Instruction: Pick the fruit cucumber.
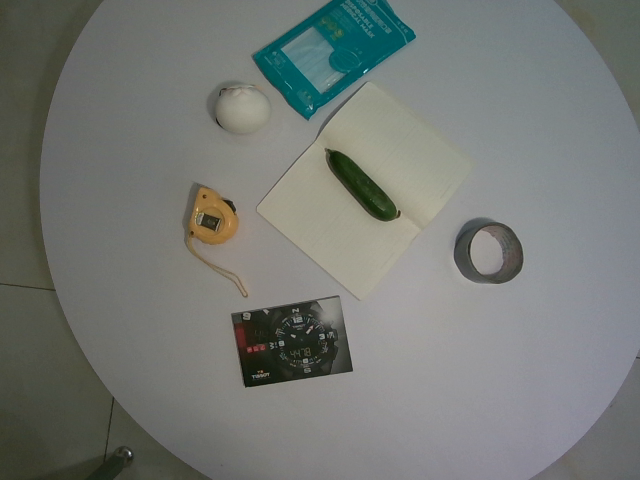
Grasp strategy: vertical